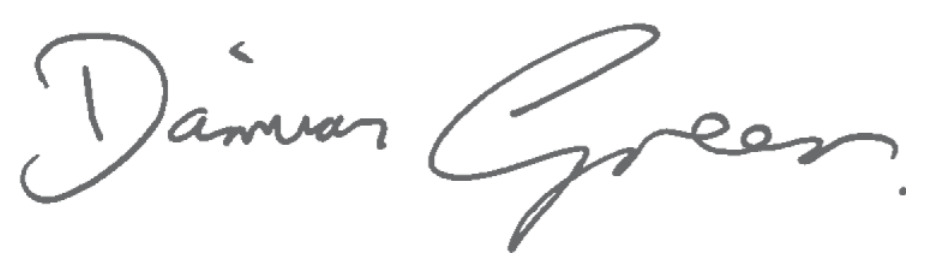
Signature of: damian green